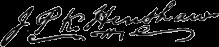
Signature of: john prentiss kewley henshaw